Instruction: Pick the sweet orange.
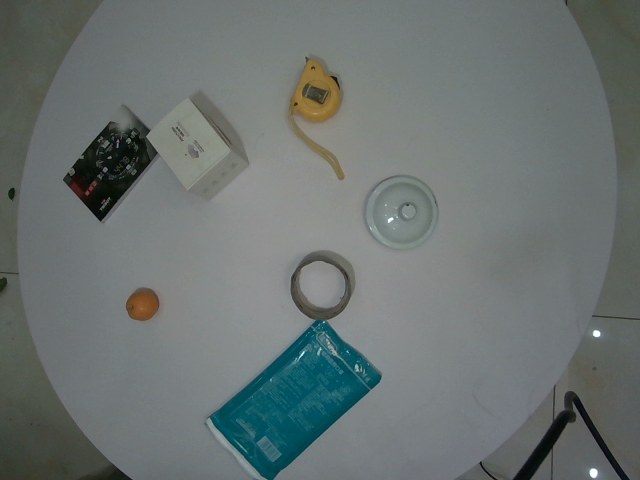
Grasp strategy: vertical